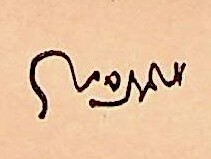
Signature of: menahem gnessin